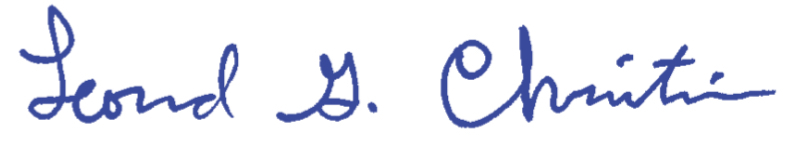
Signature of: leonard christian